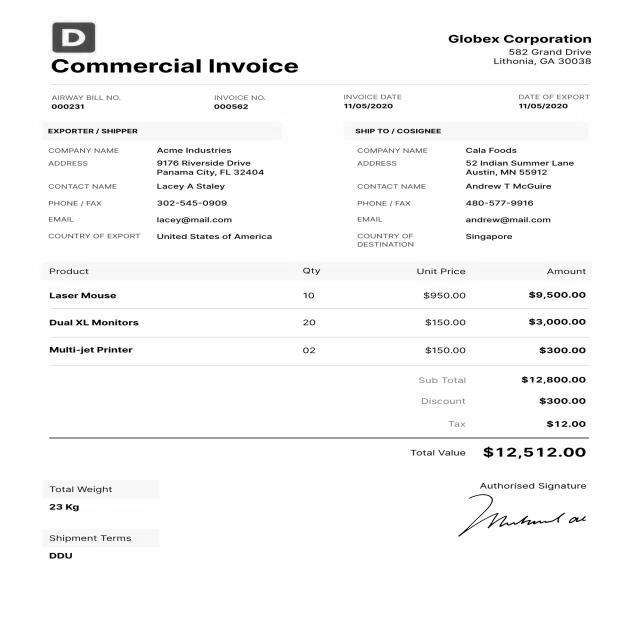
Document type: Invoice